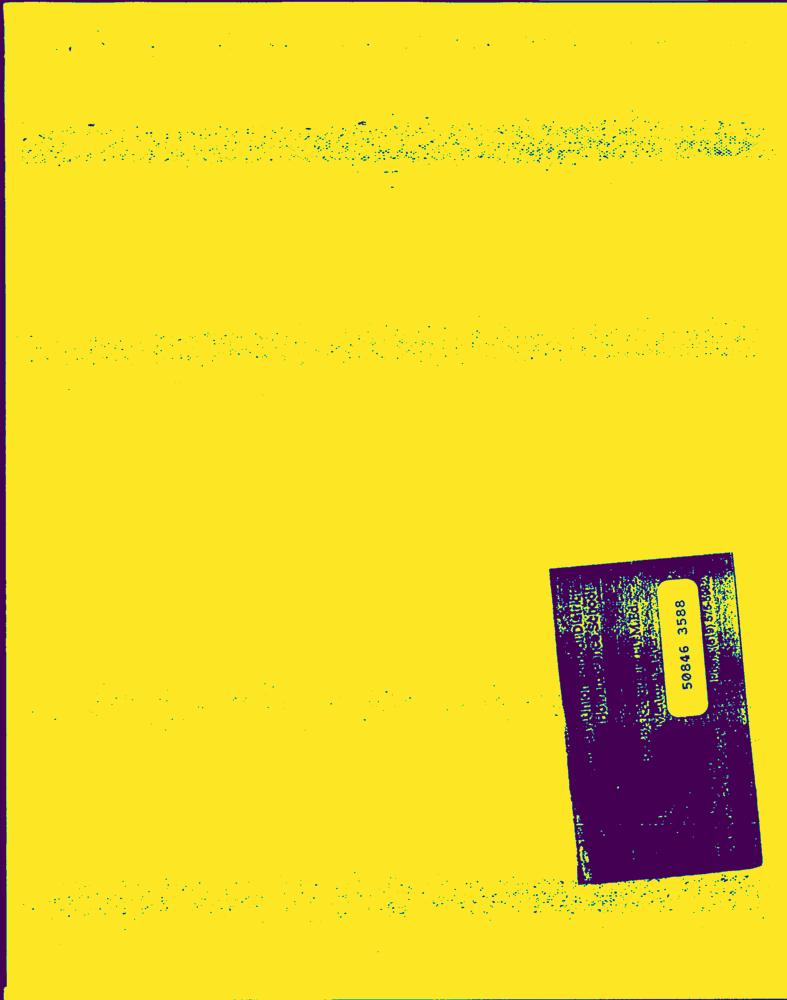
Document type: Hand-Written